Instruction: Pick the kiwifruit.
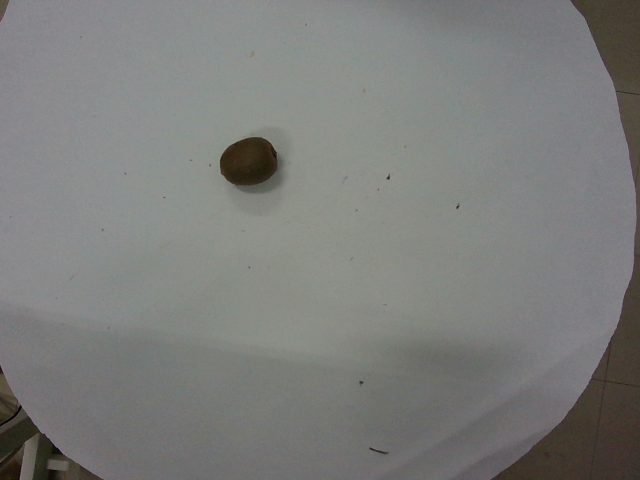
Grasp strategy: vertical